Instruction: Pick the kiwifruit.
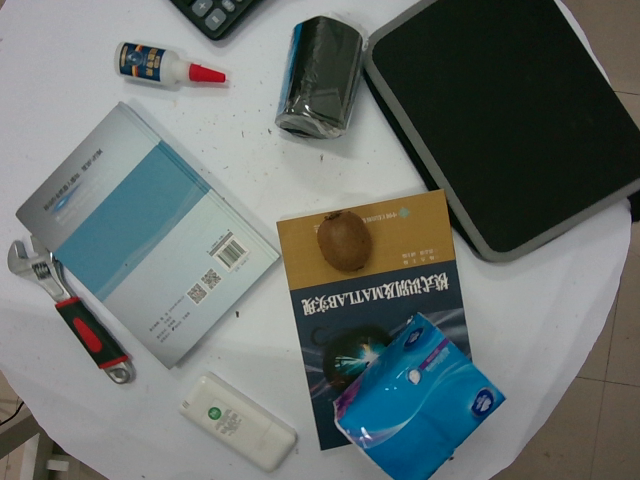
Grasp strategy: vertical